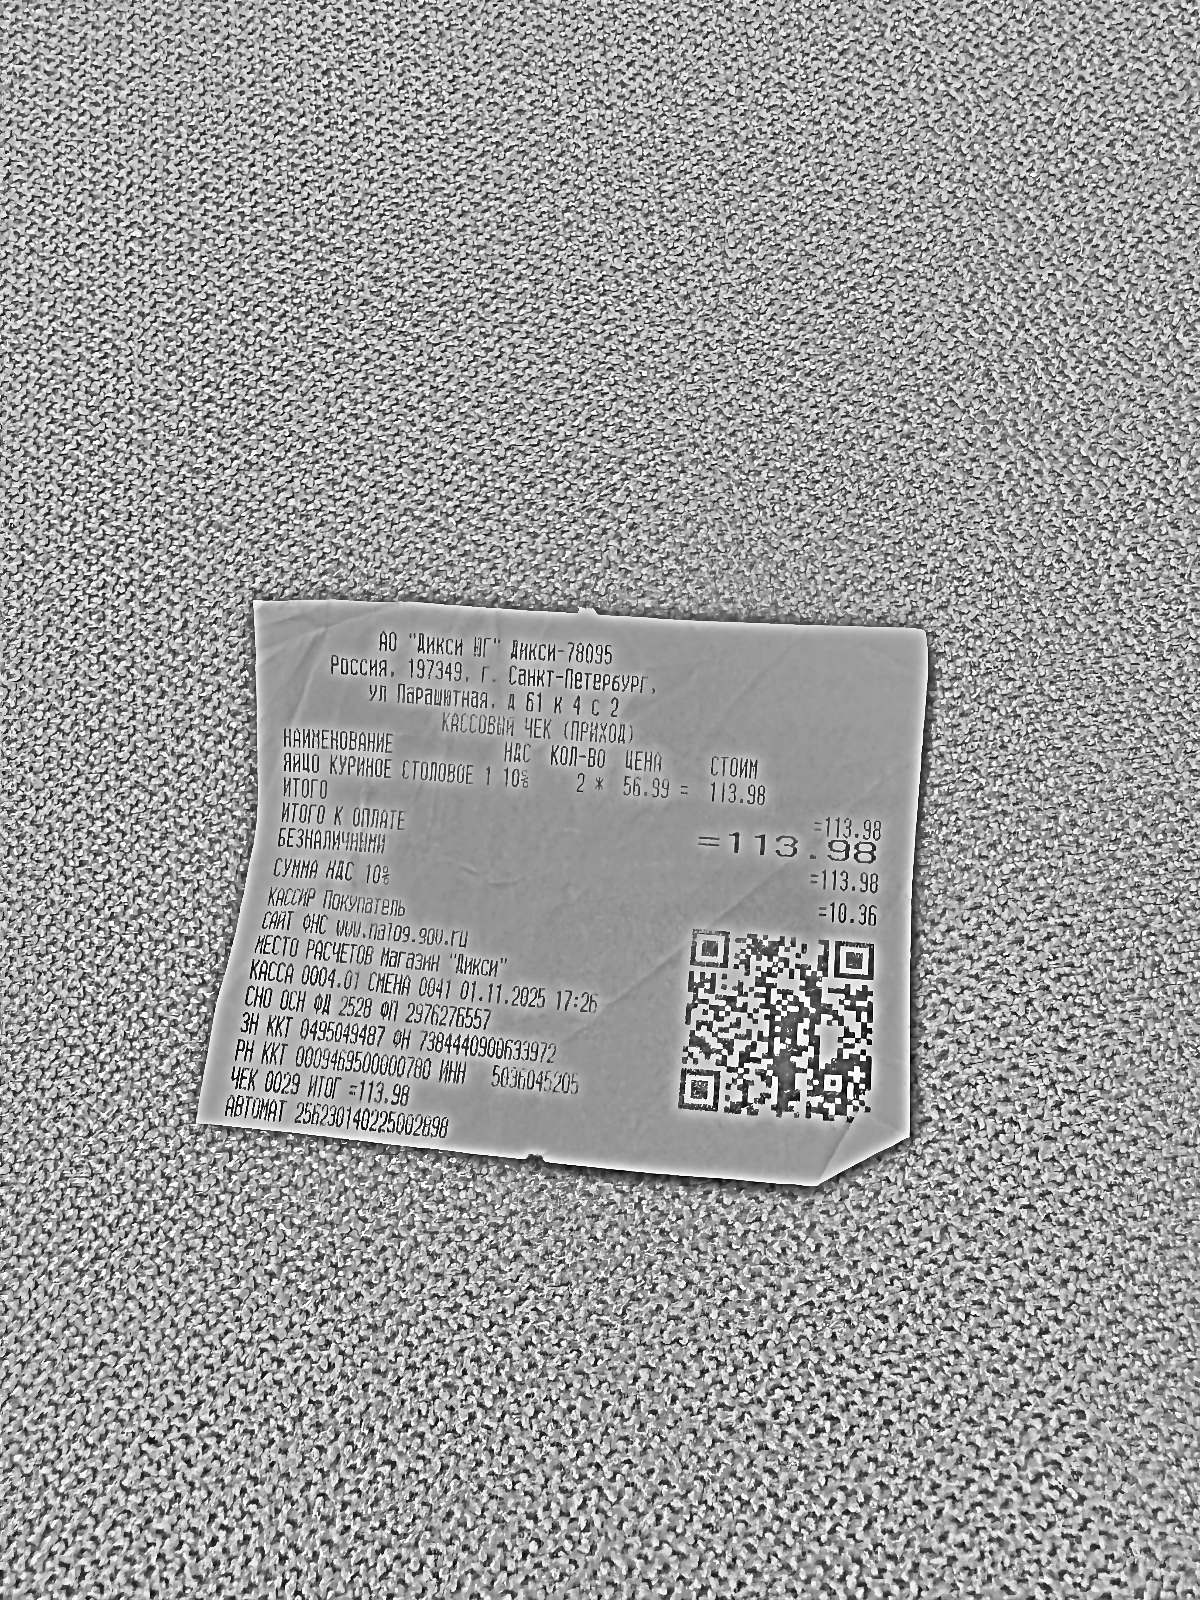
Продавец: АО "Дикси ЮГ" Дикси-78095
ИНН: 5036045205
Дата: 01.11.2025
Товары: ЯЙЦО КУРИНОЕ СТОЛОВОЕ 1
Количество: 2
Цена: 56.99
Сумма: 113.98
Итого: 113.98